Question: What is the address or location of the property listed in the document?
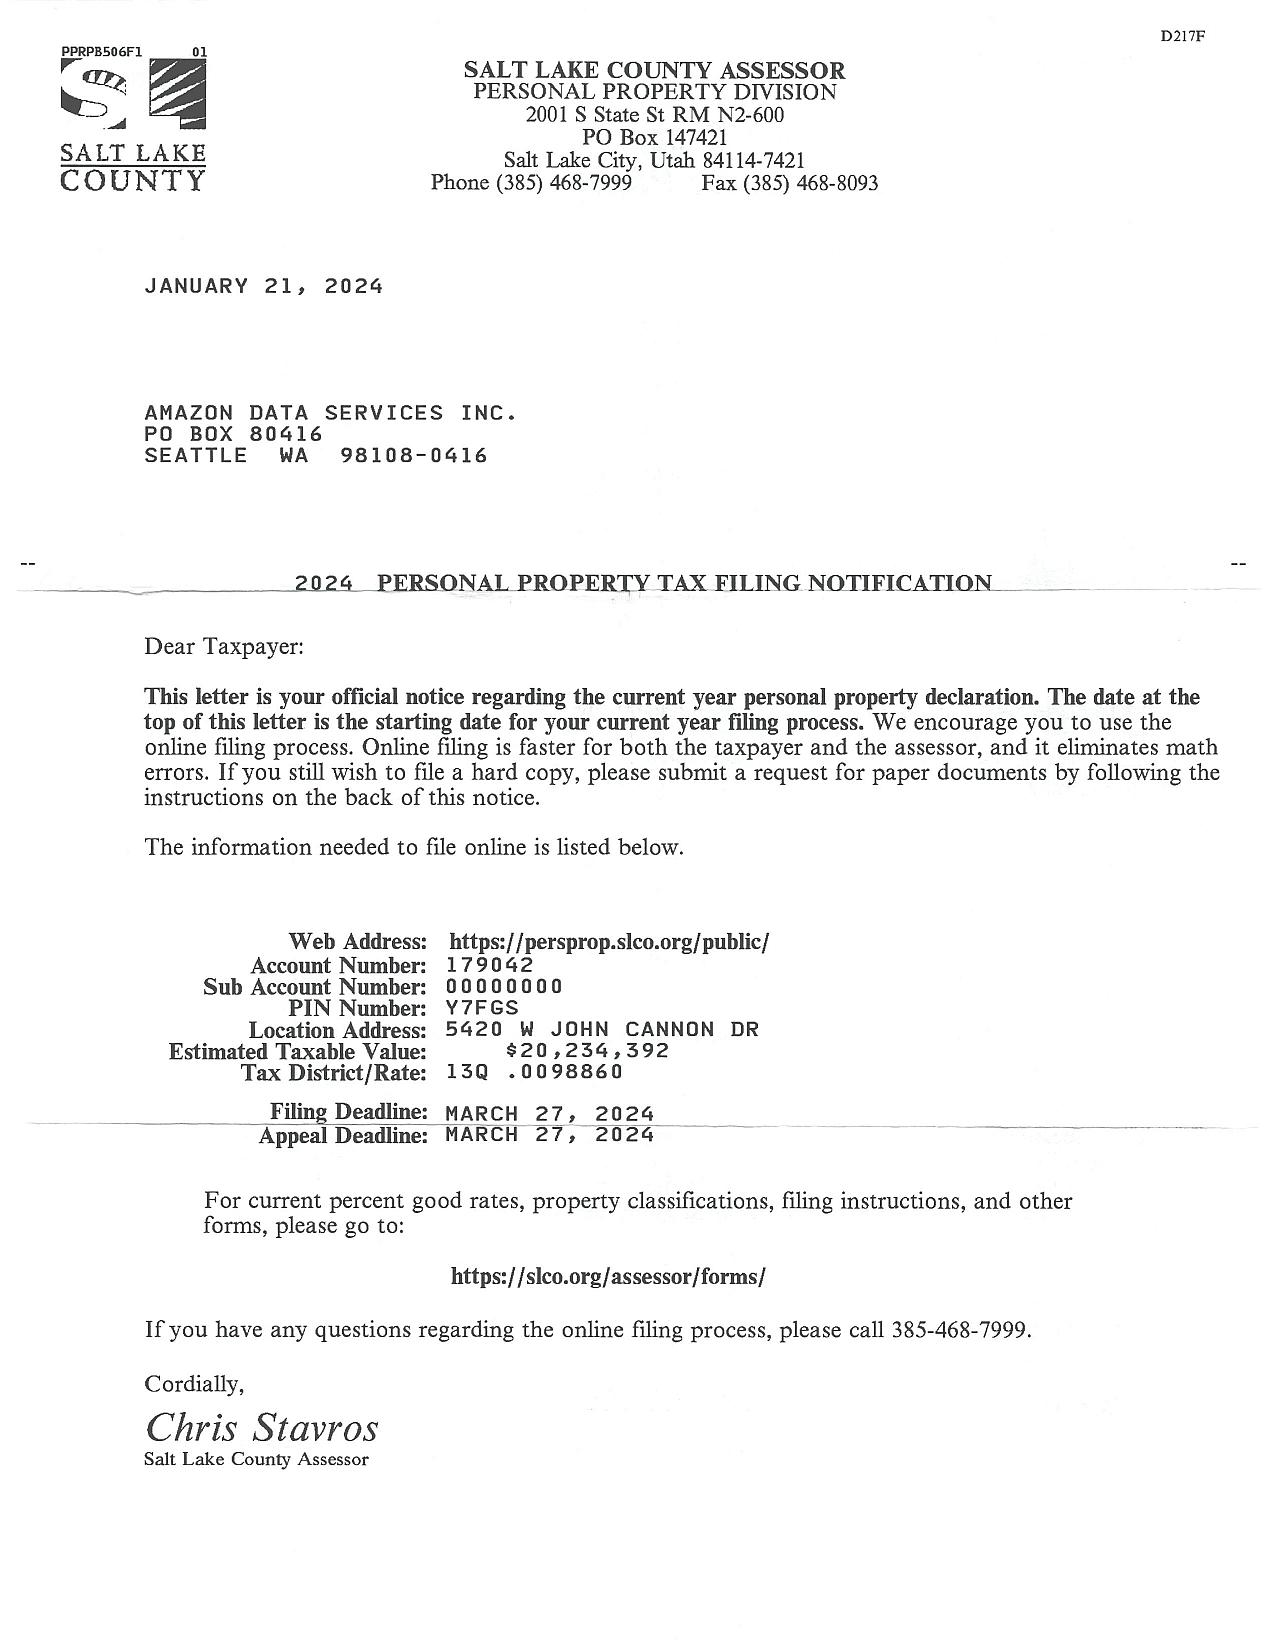
Answer: "5420 M JOHN CANNON DR"